Patient: Male, age 68
The patient, a 68-year-old male, was admitted to our hospital because of "cough and sputum with breathlessness for 3 months". The patient presented with cough and sputum 3 months ago. Specifically, the patient had a paroxysmal cough with white mucous sputum, accompanied by chest distress, shortness of breath, and numbness of both lower limbs. He had a previous history of smoking for 50 years (20 cigarettes/day) but had quit smoking for 5 months. The rest of his past medical history was negative.
Physical examination: general condition was acceptable, superficial lymph nodes were not palpably enlarged, and the breath sounds of both lungs were rough without rhonchus and moist rales. No abnormalities were found on cardiac or abdominal examination.
The examinations undertaken are listed in Table 1. All images were taken by contrast-enhanced CT.
1. Chest CT plain scan and enhanced scan: (Figures 1A, B, 05 March 2022): a mixed-density mass measuring approximately 12.6 x 7.6 cm was found on the left upper lobe of the lung, with truncated bronchi in the upper lobe of the left lung, localized thinning of the left pulmonary artery, and multiple small patchy and nodular high-density shadows in the surrounding lung; multiple small nodules and small patchy high-density shadows were found in the lower lobe of the left lung.
2. Cranial MRI plain scan and enhanced scan (06 March 2022): abnormal lesion signal shadow was found in the anterior horn of the left lateral ventricle, which was presumed to be a cavernous hemangioma.
3. Tracheoscopy (09 March 2022): cauliflower-like neoplasm was found to block the orifice in the upper lobe of the left lung, and the opening of the lower lobe was slightly compressed and narrowed; no abnormalities were found in the bronchial tubes of the bilateral lobes.
4. Tumor markers (03 March 2022): carcinoembryonic antigen (CEA) was 6mg/ml, CA125 was 88.18U/ml, section 19 of cytokeratin was 12.91ng/ml, and neuron-specific enolase (NSE) was 33.72ng/ml.
There were no abnormalities in the routine blood test, whole-body bone imaging, biochemistry analysis, blood clotting, echocardiography, and electrocardiogram.
Pathological findings: the moderately differentiated squamous cell carcinoma was revealed (through bronchoscopy biopsy of left upper lobe lung). Immunohistochemical findings: CK5/6 (+), CK7 (-), Ki-67 (+, 50%-60%), NapsinA (-), P40 (+), TTF-1 (-), and P63 (+). No abnormalities were found in etiological examinations for bacteria, fungus, M. tuberculosis, Pneumocystis carinii, Actinomyces, nocardiosis, and cytomegalovirus.
Final diagnosis: there was a malignant tumor (squamous cell carcinoma, cT4N3M0 IIIC) with obstructive pneumonia in the upper lobe of the left lung. Since the patient had no surgical indications, he was suggested for chemotherapy combined with radiotherapy and PD-L1 testing. Genetic testing showed negative results for EGFR, ALK, ROS1, and PD-L1 expression.
Treatment:
Treatment course: a brief description of the treatment course is shown in Figure 2. After excluding contraindications, the first cycle of DP chemotherapy (docetaxel 120mg d1 + cisplatin 40mg d1-d3) was administered on 15 March 2022. Here, the chemotherapy went smoothly and the patient did not have any complaints. Then, the second cycle of chemotherapy was administered on 05 April 2022 with the same regimen as the first cycle. During chemotherapy, the patient had a severe gastrointestinal reaction and bone marrow suppression, with white blood cells falling to 1.3 x 109/L and neutrophils dropping to 0.23 x 109/L. Also, the patient was given symptomatic treatment such as leuke-raising injections but refused to accept another cycle of chemotherapy. After excluding contraindications, he was treated with 200 mg of camrelizumab for immunotherapy on 25 April 2022. On 21 May 2022, the patient began to cough up blood in phlegm with a volume of about 20 ml and he was reviewed using a chest CT on 22 May 2022 (Figures 3A, B), which showed that the lung cancer in the upper lobe of the left lung was less extensive than before, while multiple small nodules and small patchy high-density shadows in both lungs were more extensive than before, which could not exclude pneumonia or infection associated with ICIs. The patient was diagnosed with a tracheoscopy and a 13-item nucleic acid test for respiratory pathogens in the lavage fluid, which was positive for MTB. Moreover, the acid-fast bacillus stain test was positive. Therefore, the patient was considered to have active TB. Multidisciplinary oncology consultation suggested that the patient should stop immunotherapy and be treated with a four-drug anti-TB regimen of isoniazide, rifampicin, ethambutol, and pyrazinamide. After 3 months of anti-TB treatment, the patient was reviewed using an enhanced CT scan on 19 August 2022, which showed that the primary focus of cancer in the right lung was stable and the nodular and small patchy high-density shadows in both lungs were less extensive than before (Figures 4A, B). Finally, the lung was stable, and no further ICIs were administered.The patient is currently in a relatively stable condition and is being followed up.
Keywords: drug-related adverse reactions, immune checkpoint inhibitors, interferon-γ release assay, tuberculosis, tuberculosis screening
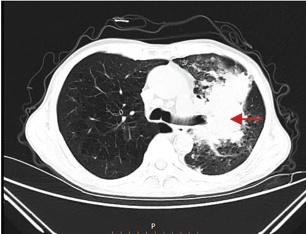
Image caption: Chest CT on 19 August 2022. (B) The nodular and small patchy high-density shadows in both lungs were less extensive than before.